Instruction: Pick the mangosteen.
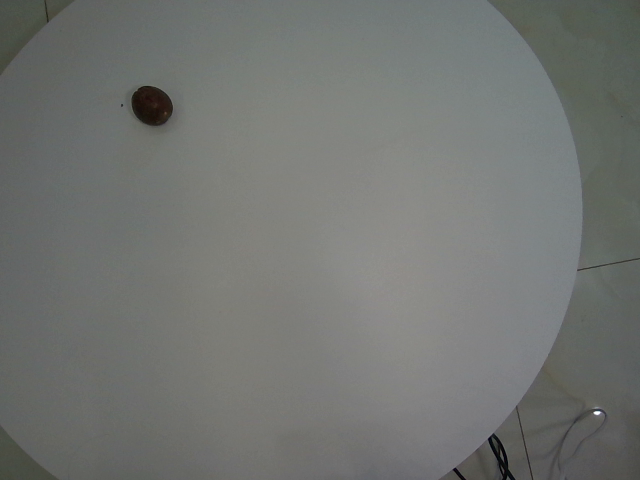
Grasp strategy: vertical